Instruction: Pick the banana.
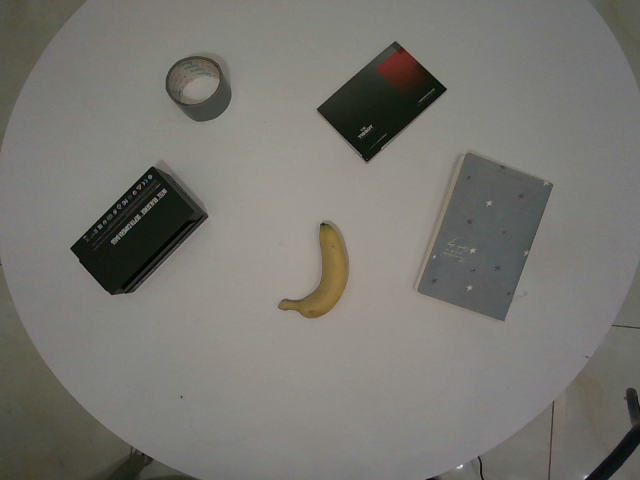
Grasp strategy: vertical